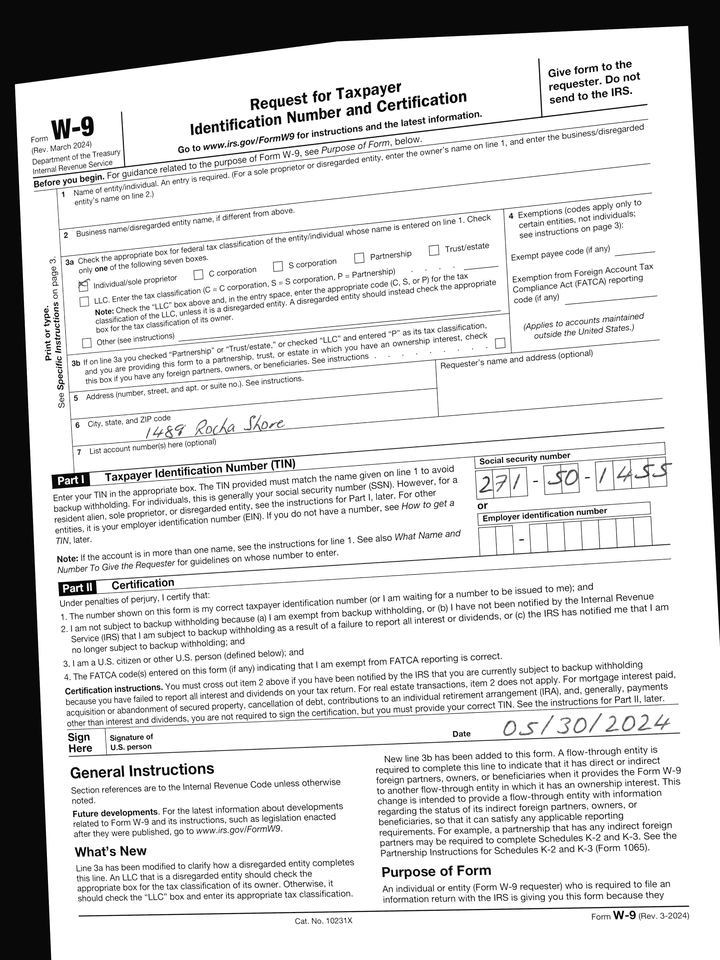
adr1: 1489 Rocha Shore
cbx: yes
ssn: 271501455
sdt: 05/30/2024